Question: How does the patient history play a role?
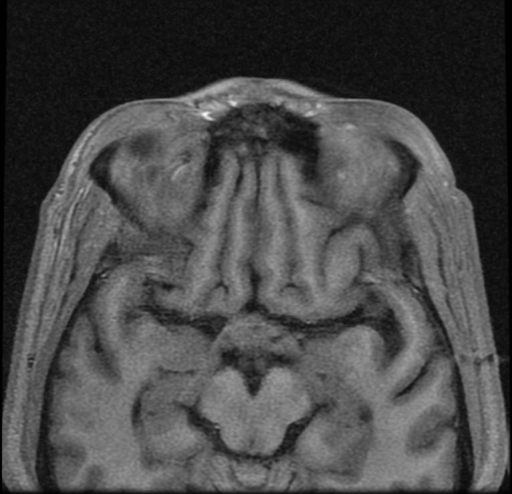
Answer: The patient's history of 33 year old male with increasing headaches and dizziness. is key in understanding the case.